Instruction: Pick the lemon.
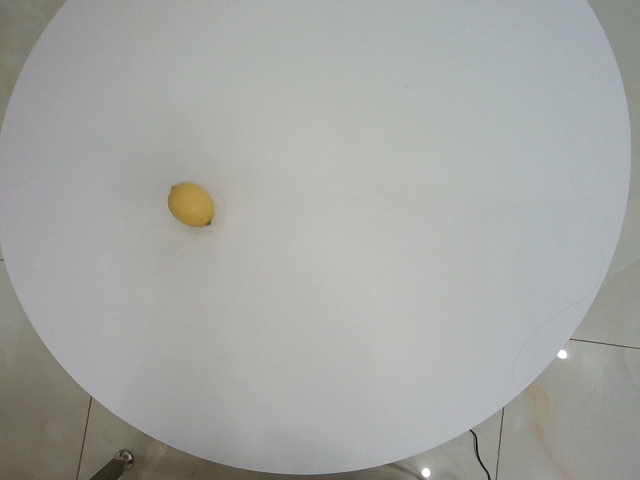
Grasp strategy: vertical